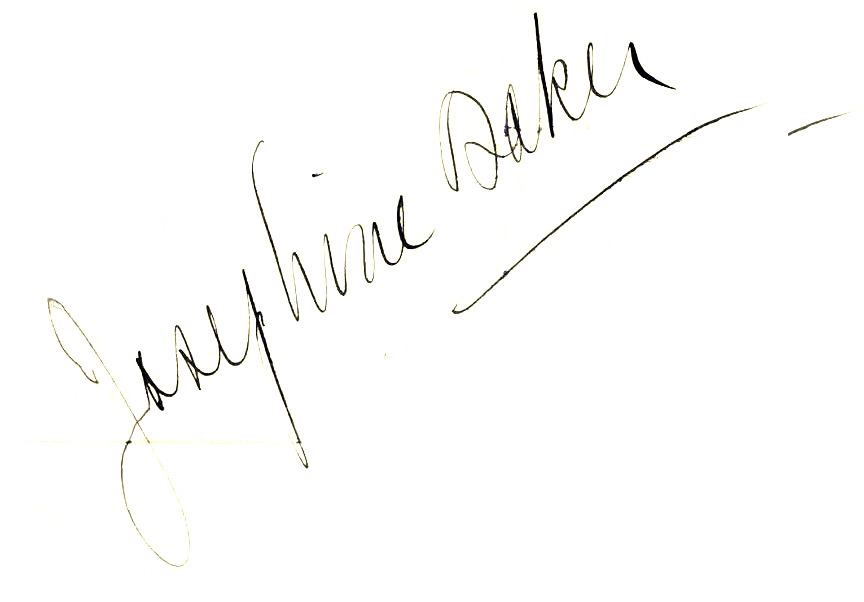
Signature of: josephine baker